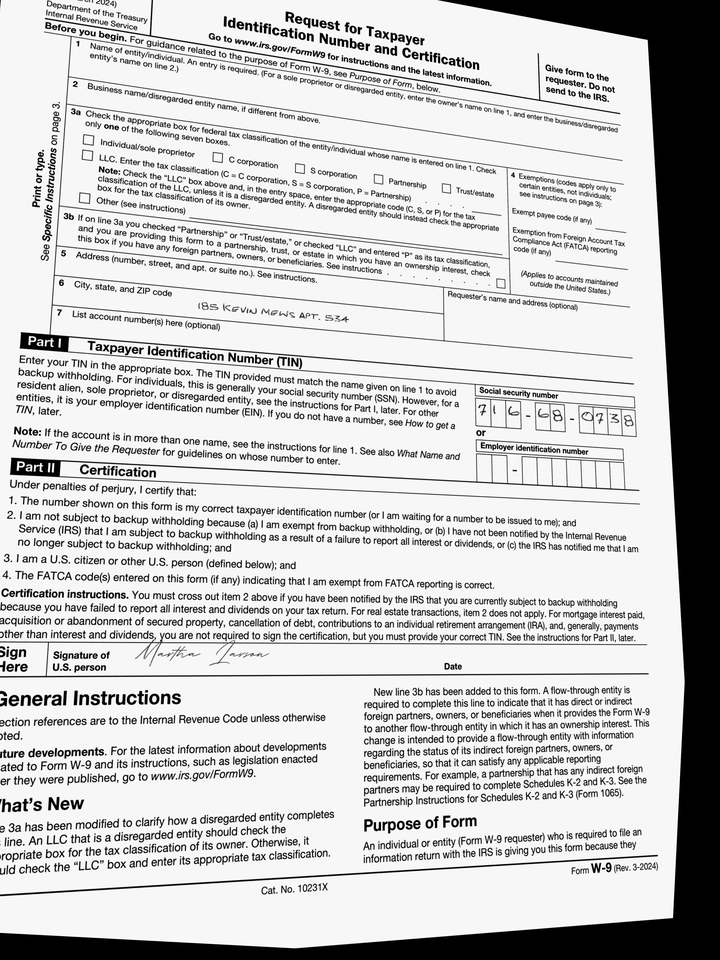
adr1: 185 Kevin Mews Apt. 534
cbx: no
ssn: 716680738